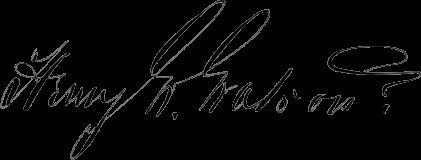
Signature of: henry winfield watson